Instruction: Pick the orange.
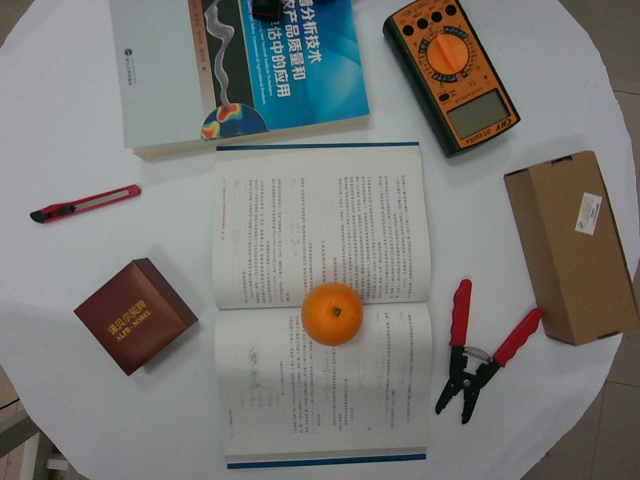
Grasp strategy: vertical